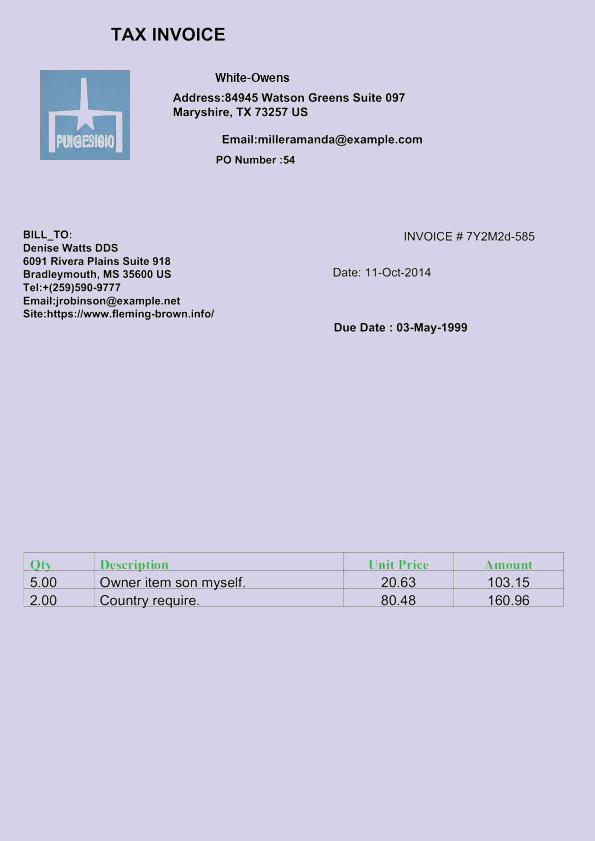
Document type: Invoice